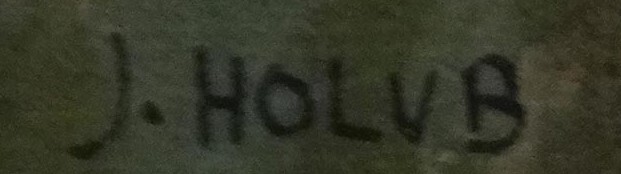
Signature of: josef holub